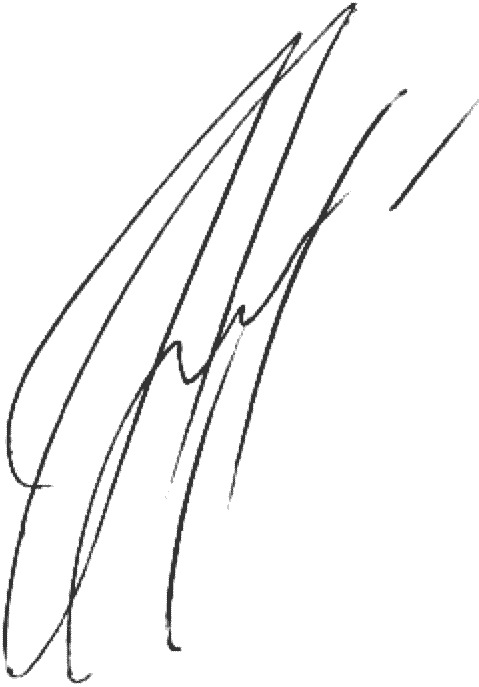
Signature of: ihor miroshnychenko